Can you pull out the amount in words, numerical amount, payee's name, date of the cheque, and the bank's name from the image?
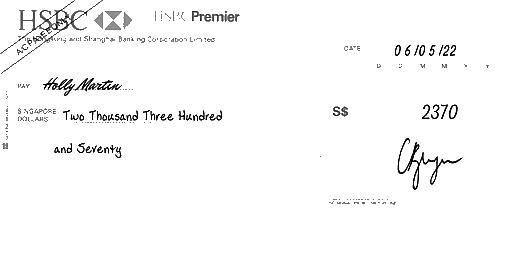
amt_in_words: Two Thousand Three Hundred and Seventy
amt_in_figures: 2370
payee_name: Holly Martin
bank_name: HSBC
cheque_date: 06/05/22